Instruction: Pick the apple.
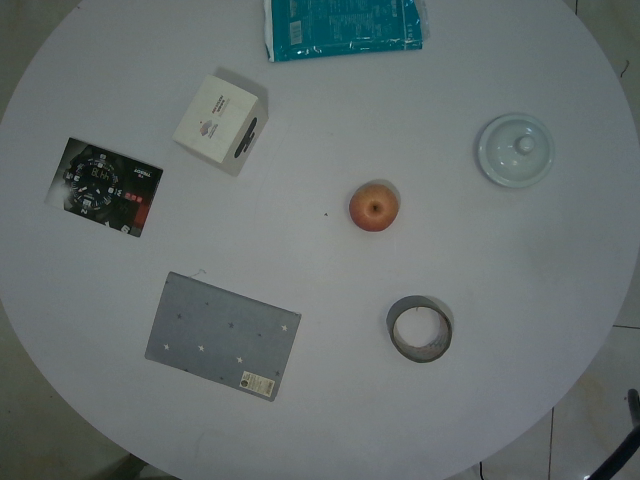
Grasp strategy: vertical